Question: What is the property identification or parcel number listed?
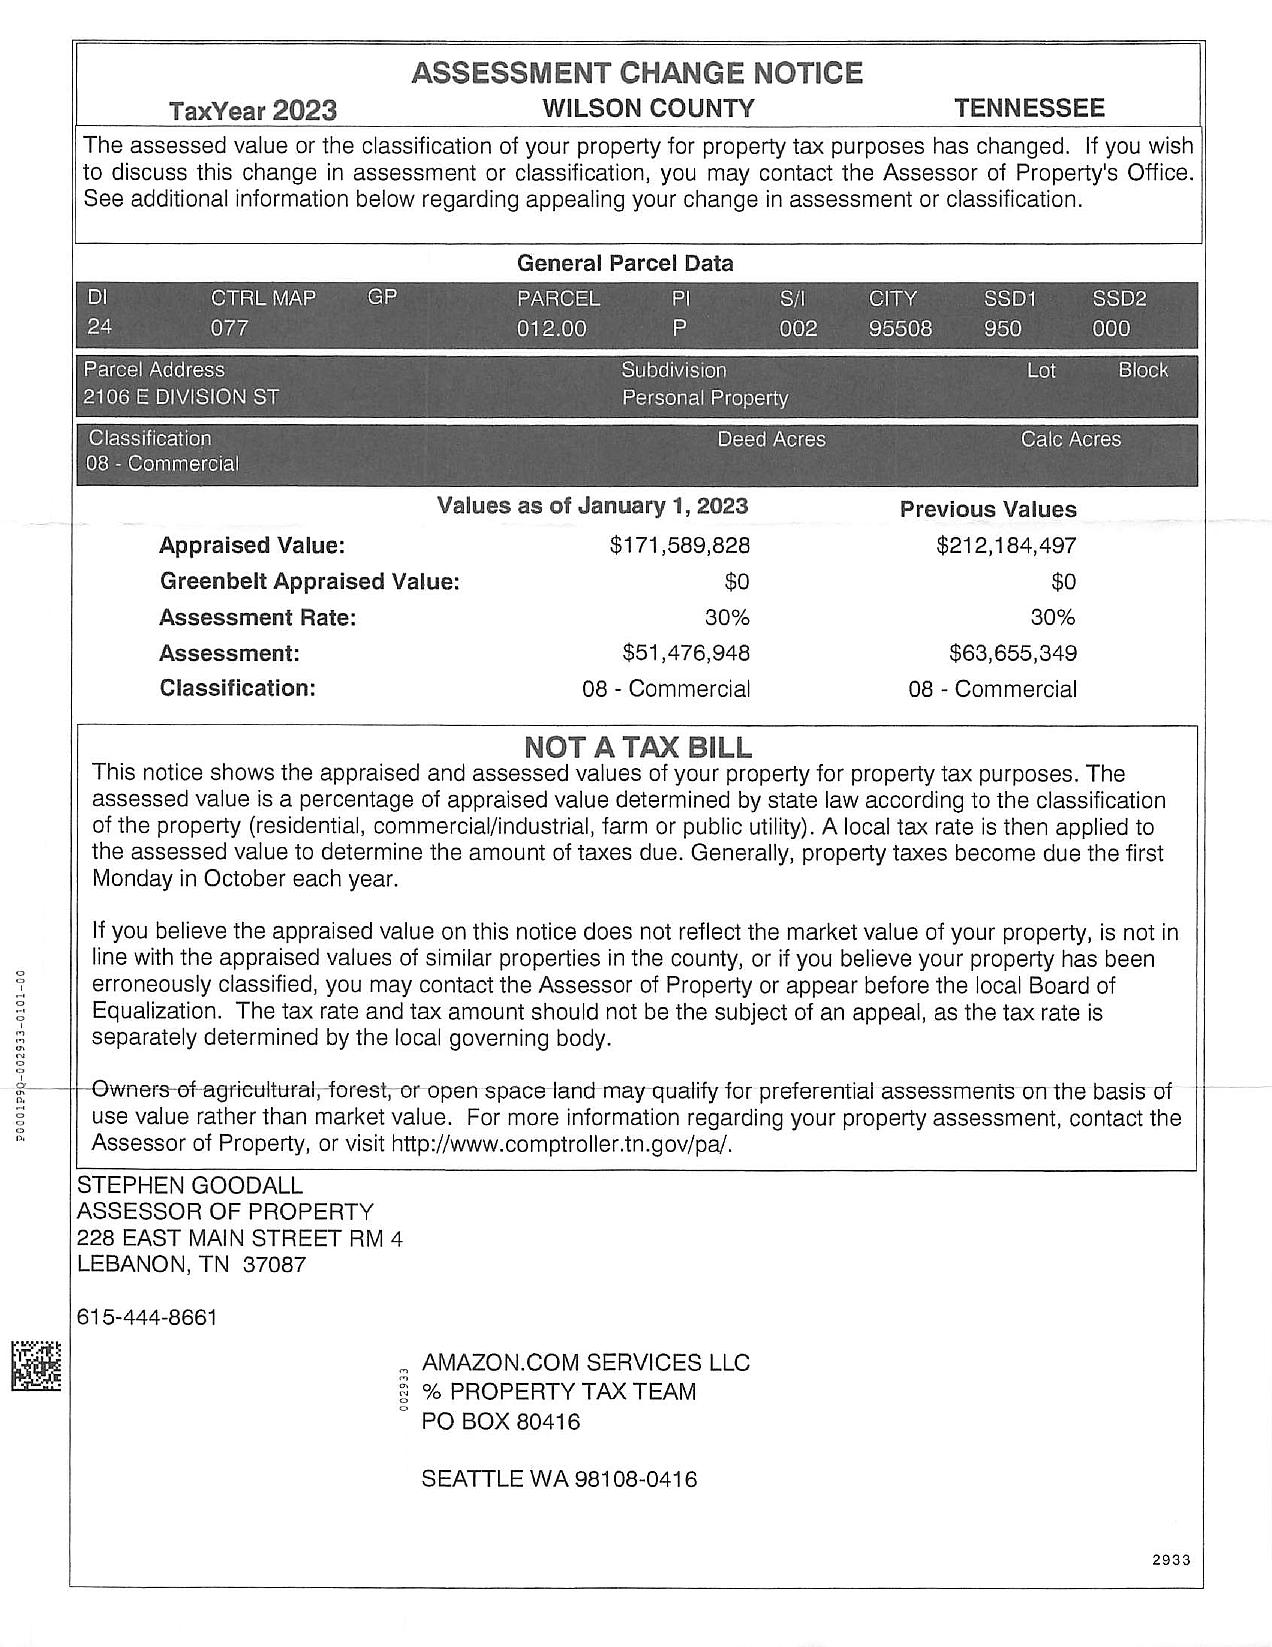
Answer: "012.00"